Patient: Male, age 50
A 50-year-old male diabetic was diagnosed and treated for pulmonary tuberculosis 13 years ago. He presented with a 6-month history of low-grade fever and sweating. He also had frequent hemoptysis for the previous 3 months. He was investigated at his local hospital and referred to us for management of pulmonary aspergiloma. Examination was significant for low-grade fever and bronchial breath sounds with coarse crepitations in the right infrascapular region. A sputum smear was negative for acid-fast bacilli and grew Aspergillus. A plain chest x-ray showed a thick wall cavity in the upper and mid zone adjacent to the right hilum. A high-resolution CT scan revealed a large cavity in the apical segment of the right lower lobe with extensive lamellar internal echoes (Figure 1). Ultrasound of the abdomen revealed a simple hepatic cyst with no internal echoes. Bronchoscopy showed fresh blood and some necrotic material coming out of the superior segment of the right lower lobe. Culture of the material grew Aspergillus.
Wedge resection of the apical segment of the right lower lobe was performed due to persistent hemoptysis and growth of Aspergillus species in a possible post tuberculous cavity. Gross examination of the specimen revealed a surprisingly whitish membrane of the cyst wall with fungal necrotic material inside (Figure 2). Histopathological examination confirmed the presence of hydatid cyst along with echinoccocus hooklets with invasive Aspergillus within the cyst wall (Figure 2). Lung tissue around the cyst showed nonspecific chronic inflammation and an absence of fungal hyphae. The patient was treated for hydatid disease with albendazole and itraconazole for aspergillosis. The patient was free of any recurrence of either disease at the 8-month follow-up.
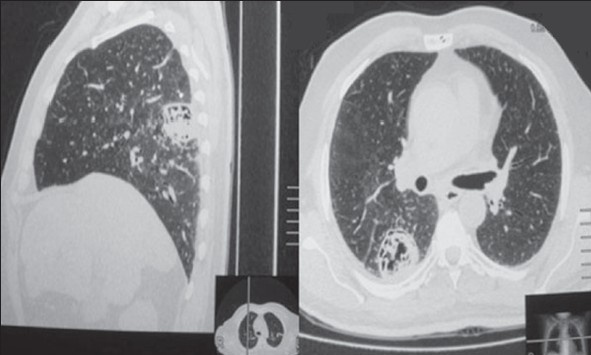
Image caption: CT scan of the chest showing a cavity in the upper segment of the right lower lobe with lamellar internal echoes.